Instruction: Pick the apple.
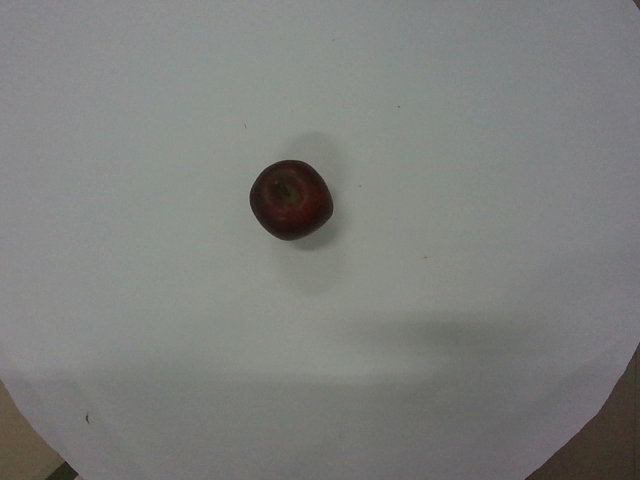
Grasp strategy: vertical